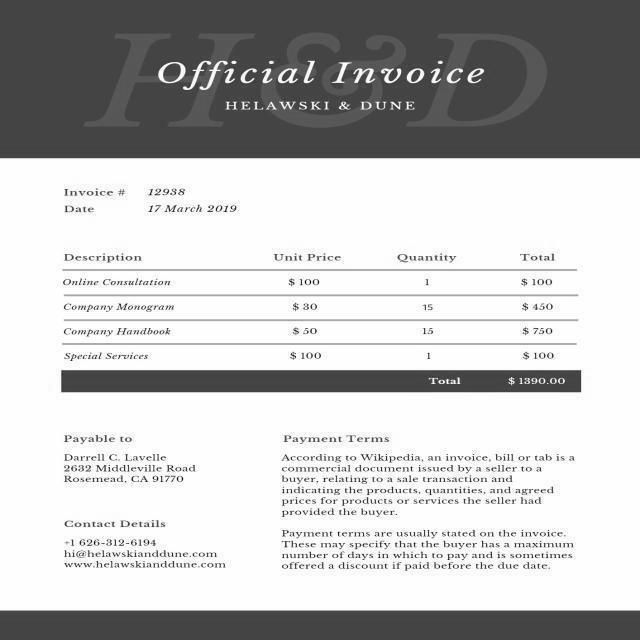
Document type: Invoice